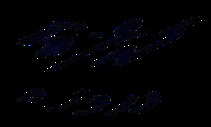
Signature of: izzat darwaza